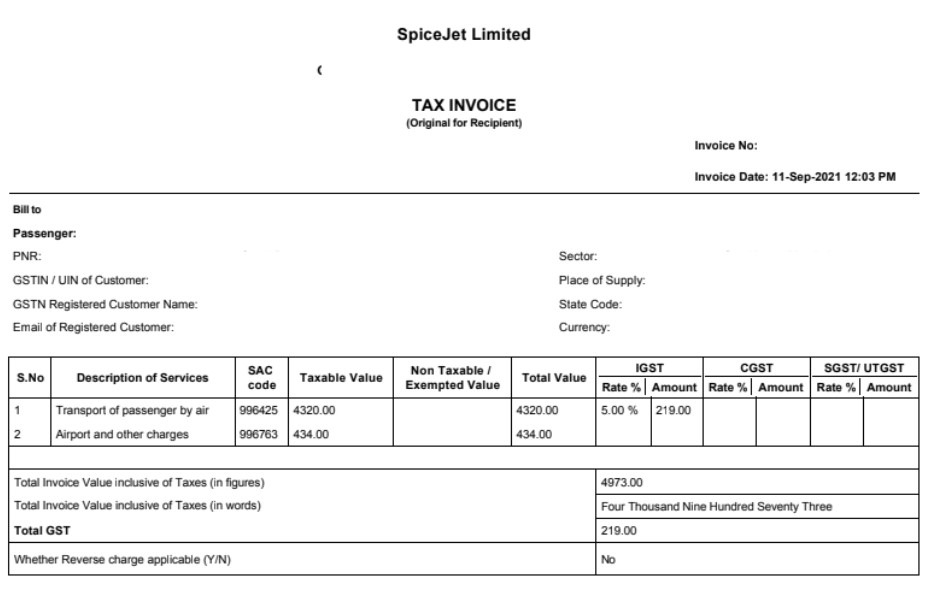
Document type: Invoice